Question: What appears to be the issue?
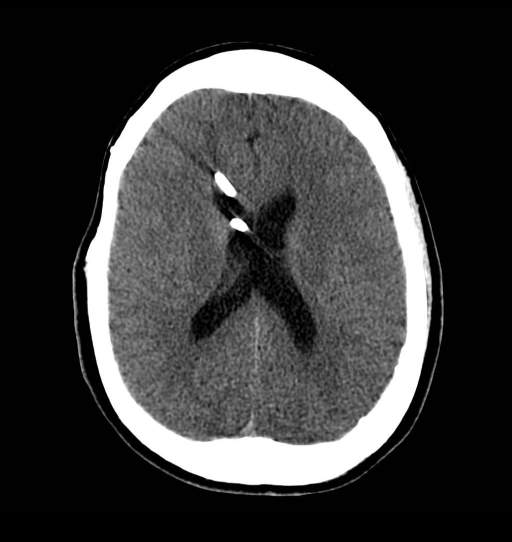
Answer: The findings suggest Axial T2 MRI from 3 months prior to presentation demonstrating baseline lateral ventricular size.
Lateral radiograph of the skull on presentation (as part of a VP shunt evaluation series) demonstrating a disconnection at a branch point of the shunt system external to the skull at the right temporal region.
Non-contrast CT of the head demonstrating enlarged lateral ventricles.
Post shunt revision non-contrast CT of the head demonstrating mild decrease in the size of the lateral ventricle as well as the post revision head CT scout image demonstrating shunt disconnection repair.. Non-contrast CT of the head demonstrating enlarged lateral ventricles.. The patient might have a history of 17 year-old-male with new onset headaches and a history of a VP shunt..